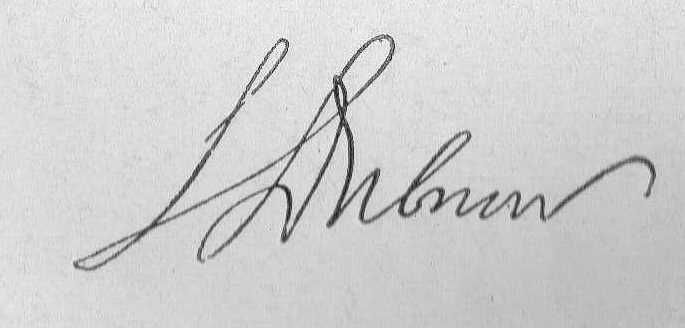
Signature of: simon dubnow